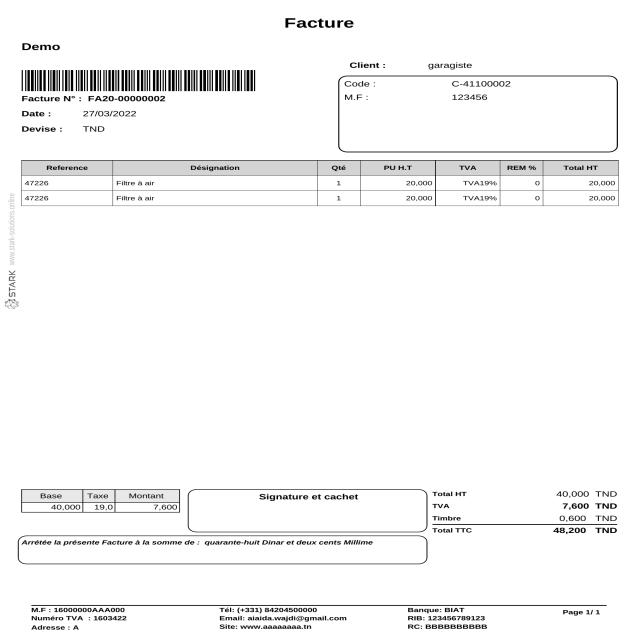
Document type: Invoice